Question: Describe the condition in detail:
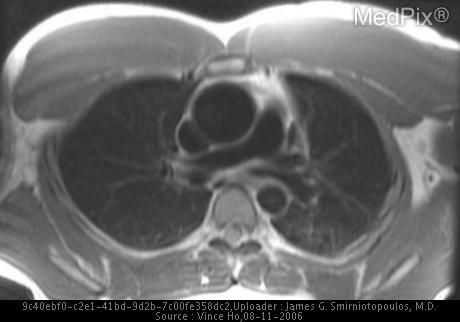
Answer: The disease is discussed as: Bicuspid aortic valve (BAV) is a common congenital heart defect occurring in 1-2% of the population, with a male predominance [1].  Patients with BAV are at increased risk for a variety of complications that includes aortic valvular disease, endocarditis, ascending aortic aneurysm and aortic dissection [1-4].  There is also an association of BAV with coarctation of the aorta [5,6].  While this BAV-coarctation relationship is widely known to exist in patients with Turner syndrome, this is also seen in non-syndromic individuals.

The detection of a bicuspid aortic valve is often incidental, but once found requires routine surveillance for its associated complications.  Echocardiography remains the initial study of choice for most patients.  However, MRI, capable of functional evaluation using cine bright blood techniques and of aortography using MRA, is well suited for further evaluation of patients with BAV for associated valvular and aortic conditions.

Functional impairment of the aortic valve—namely aortic stenosis and aortic regurgitation—is the most common complication (in up to 68-85% of patients [1,3]) seen in patients with BAV.  Aortic stenosis may manifest as a systolic ejection murmur, best heard in the second right intercostal space.  Aortic insufficiency, on the other hand, is characterized by a decrescendo diastolic murmur, best heard at the left sternal border.  On echocardiography, of course, the severity of the valvular stenosis or insufficiency and co-existence of a BAV is typically evident.

Patients with BAV also have an increased incidence of aortic disease [7-11].  While it is well known that aortic valvular dysfunction is associated with increased risk for aortic aneurysm, patients with BAV appear to have additional risks for aortic disease.  Nistri et al. [12] reported significant aortic root enlargement in healthy patients with normally functioning BAV when compared to healthy subjects with normally functioning tricuspid aortic valves.  Similarly, Hahn et al. [2] report significantly larger aortic root sizes in patients with BAV at all grades of valvular dysfunction when compared to subjects with tricuspid aortic valves matched for age, gender and grade of valvular disease.  These studies suggest that the predisposition for aortic disease in patients with BAV is due to factors other than, or in addition to, traditional hemodynamic considerations.

De Sa et al. [8] and others [7,9,11] have reported severe degenerative changes, such as cystic medial necrosis, elastic fragmentation and alterations of smooth muscle orientation, in the media of the ascending aorta of patients with BAV.  Moreover, de Sa et al [8] found more severe degenerative changes not only in the media of the ascending aorta but also in the pulmonary arteries of patients with BAV, compared to that of patients with tricuspid aortic valves.  These studies suggest that the association of BAV with aortic disease results from a common developmental error and not only hemodynamic forces.

In patients with aortic dilatation and BAV, the risk for aortic rupture and aortic dissection are considerably higher [13].  The risk for aortic dissection, in particular, has been reported to be increased 5 to 9 fold in patients with BAV [10,14].  For this reason, some surgeons have advocated more aggressive and earlier elective surgical repair in patients with BAV, aortic valvular dysfunction and aortic dilation [13].

The clinical presentation of patients with BAV varies and depends on the presence and severity of its associated complications.  Often the finding is incidental, such as being found during a routine echocardiogram for evaluation of suspected aortic stenosis or aortic insufficiency.  On occasion, it is identified during the evaluation of a dilated aorta as in this case.  Alegret et al. [15] reported BAV in 20 percent of their patients with aortic root dilatation.  Echocardiography will continue to be the initial study of choice in most instances.  However, with the increased use of MRI in the evaluation of aortic pathology, the evaluation of the aortic valve should be considered during an MRI study especially in instances of aortic dilatation or in cases where there is suspicion or known aortic valvular dysfunction.

On MRI, aortic caliber is best evaluated using ECG-gated black blood pulse sequences (Figures A-D).  Note that these images are typically performed during diastole and measurements may not necessarily correlate exactly with echocardiographic measurements.  The aortic valve, on the other hand, is best seen using cine bright blood acquisitions, notably steady state free precession (SSFP; also known as TrueFISP, FIESTA and balanced FFE).  To evaluate valvular function, cine images should be performed perpendicular to the left ventricular outflow track (Figure E).  To evaluate the number of valve leaflets, imaging using cine SSFP (or cine phase contrast, Figure F) images should be performed parallel to the aortic valve plane.  The determination of BAV is made by the configuration of blood flow across the actual aortic valve.  In patients with BAV, the aortic valve orifice is shaped like a lens (Figure F); in patients with a tricuspid aortic valve, like a triangle.

MRI is well suited for the determination of aortic caliber and valvular pathology, but can also reliably detect aortic dissection [16].  This can be performed using a combination of black and bright blood pulse sequences.  However, contrast-enhanced three-dimensional MRA (Figure G) can particularly improve the diagnostic confidence for the diagnosis or exclusion of an intimal tear and or aortic coarctation [17].